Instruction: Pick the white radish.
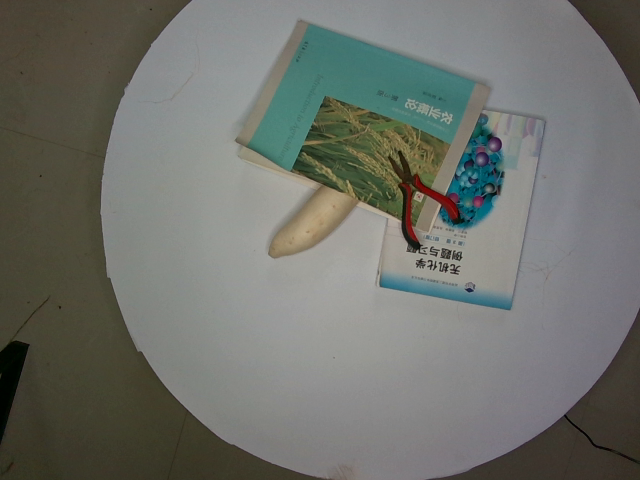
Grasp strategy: vertical